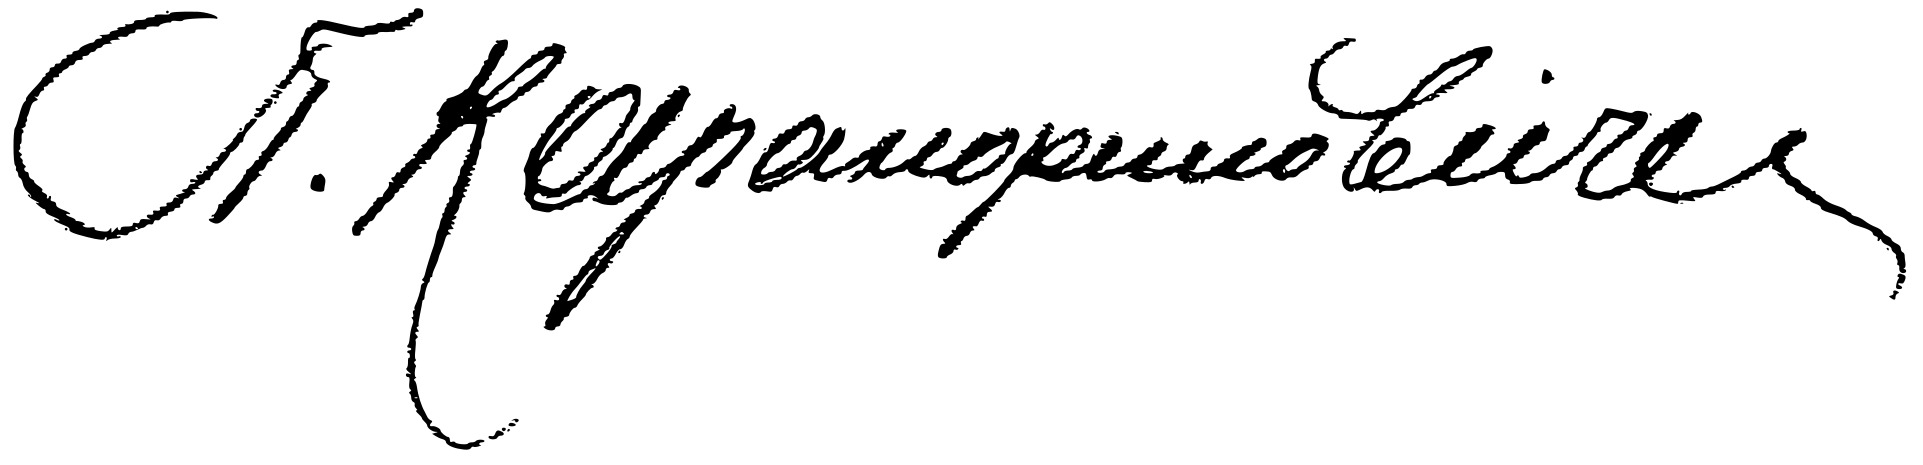
Signature of: panayot karamfilovich